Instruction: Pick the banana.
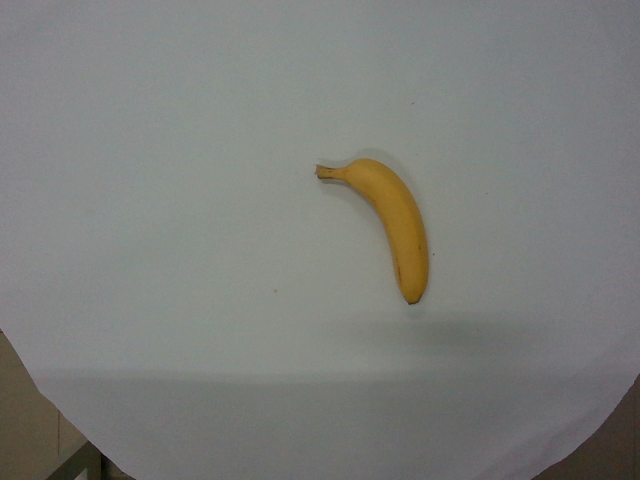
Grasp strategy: vertical